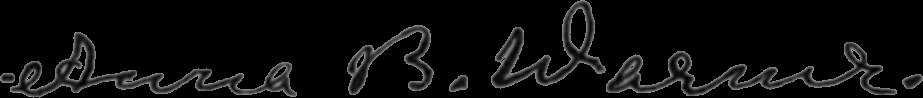
Signature of: anna bartlett warner